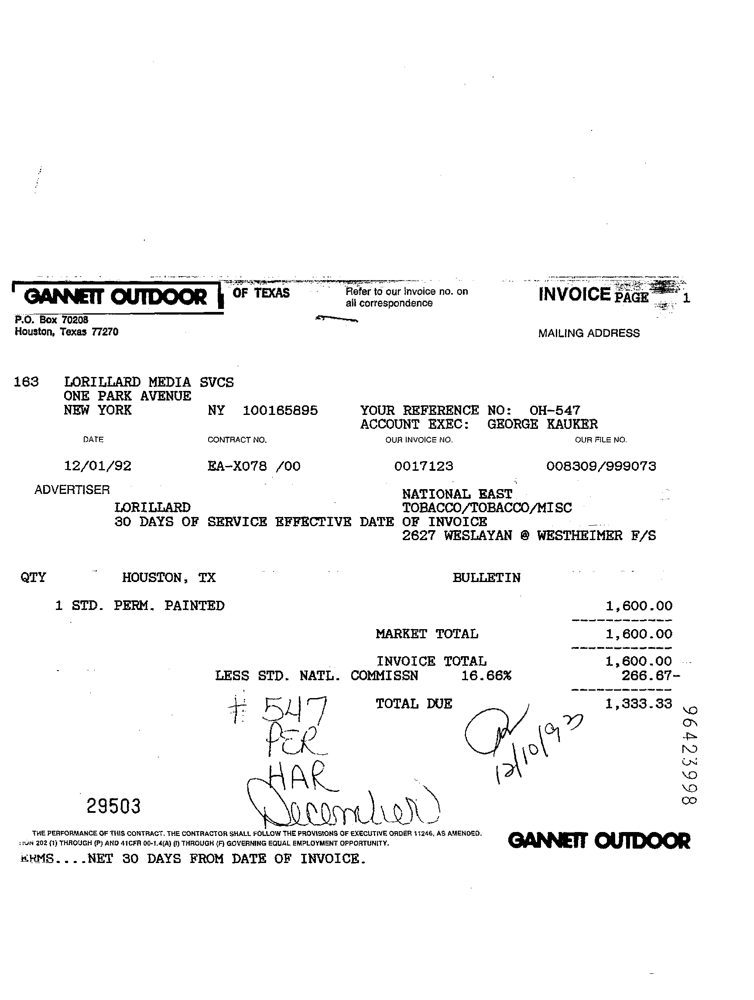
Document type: Invoice